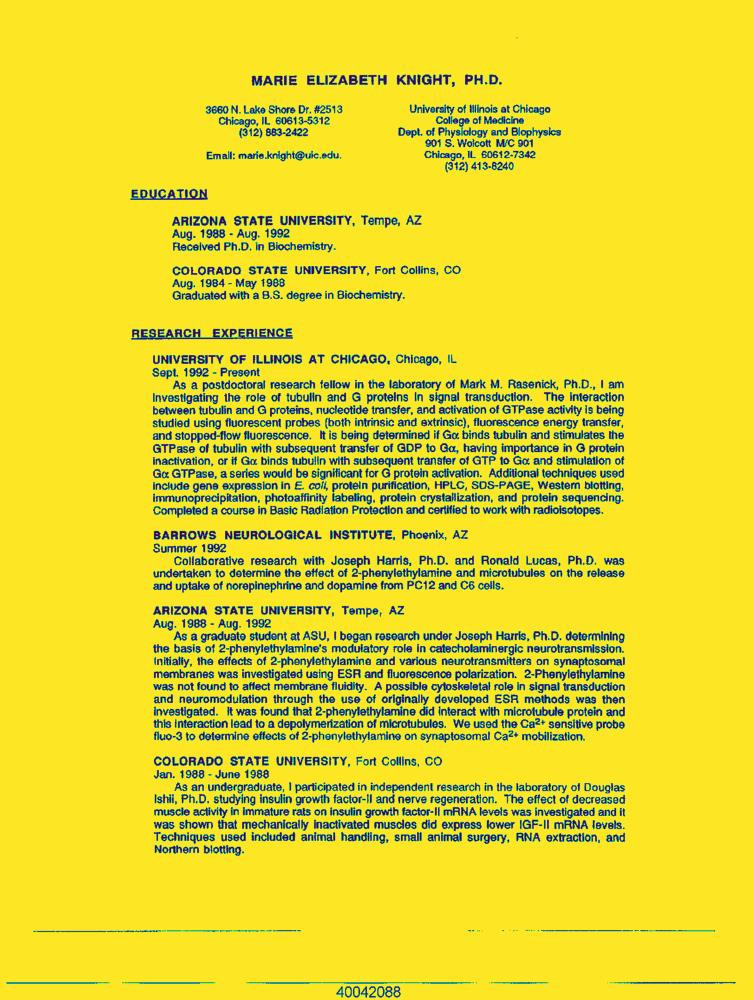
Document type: Resume-Doc